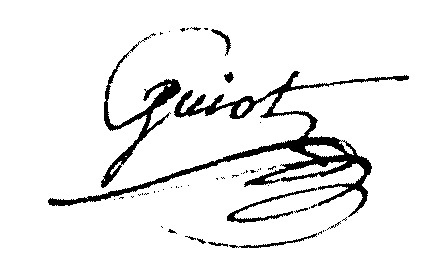
Signature of: antoine guiot